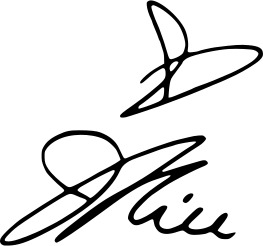
Signature of: jackie rice